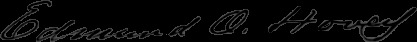
Signature of: edmund otis hovey